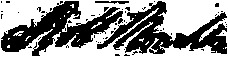
Signature of: robert monckton